Question: What are the imaging findings?
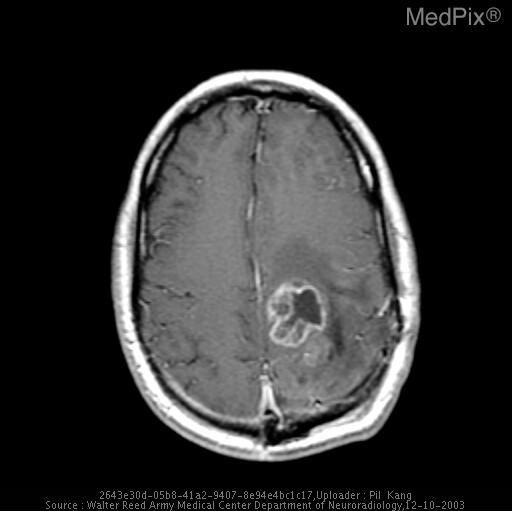
Answer: The imaging shows Initial multiple MR images demonstrate a ring-enhancing lesion in the site of glioma, previously treated with radiation therapy, with some areas of nodular changes.

MR spectroscopy of normal site, TE = 144 msec, which demonstrates prominent N-acetylaspartate (NAA) peak at the 2.0 ppm, which is the normal neuronal marker.  Creatine peak at 3.0 ppm and choline peak at 3.2 ppm are also demonstrated, showing normal relationships.

MR spectroscopy of the abnormal site, TE = 144 msec, which demonstrates elevation of the choline peak, and the suppression of the NAA peak, along with an inverted peak at the 1.0-1.2 ppm, which is the lactate peak (which characteristically inverts at TE = 144 msec).  These findings suggest tumor recurrence with some areas of necrosis, rather than radiation-induced changes. MR images demonstrate an irregular ring-enhancing lesion at the site of the glioma.  Because this patient has also had radiation therapy, the differential diagnosis includes: residual tumor, recurrent tumor, and radiation changes..